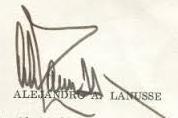
Signature of: alejandro agustín lanusse